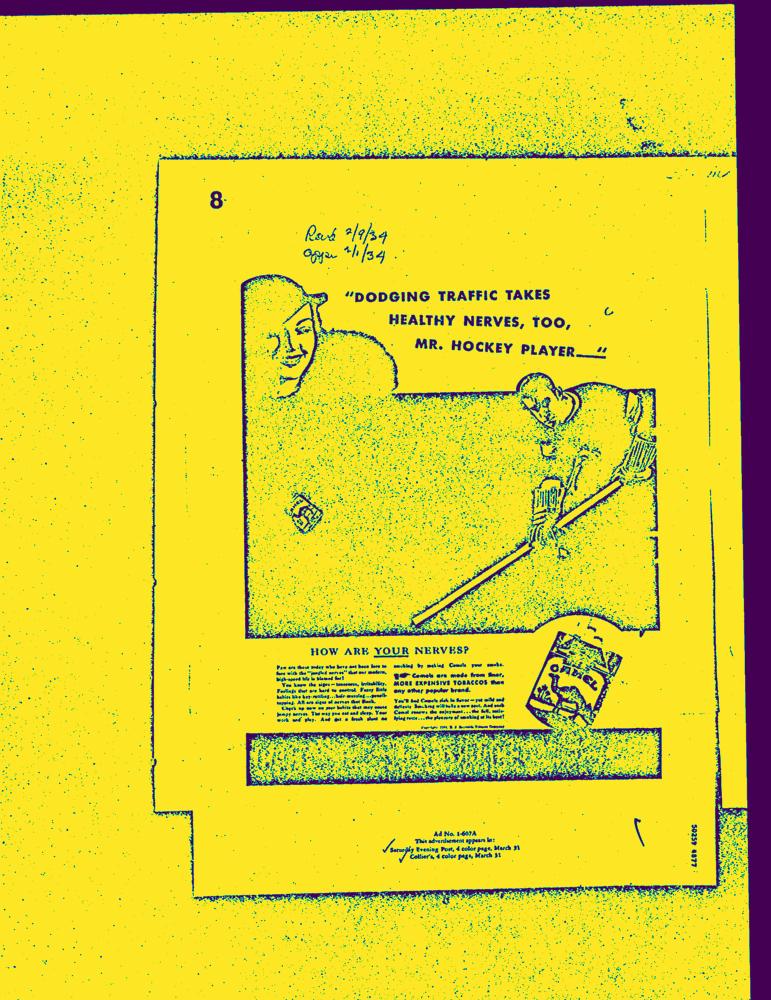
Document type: AD